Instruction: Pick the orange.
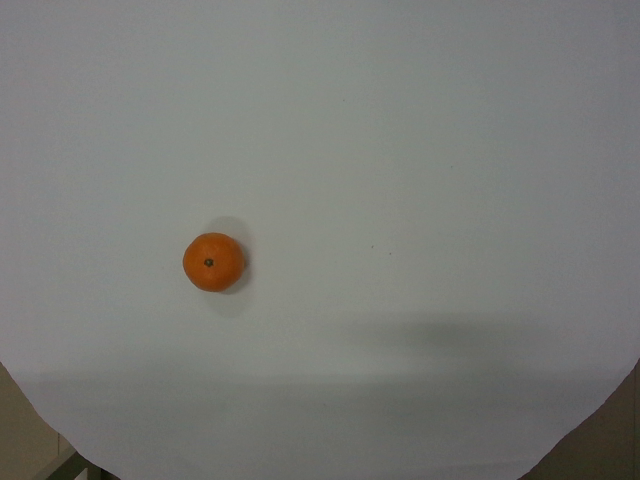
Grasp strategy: vertical